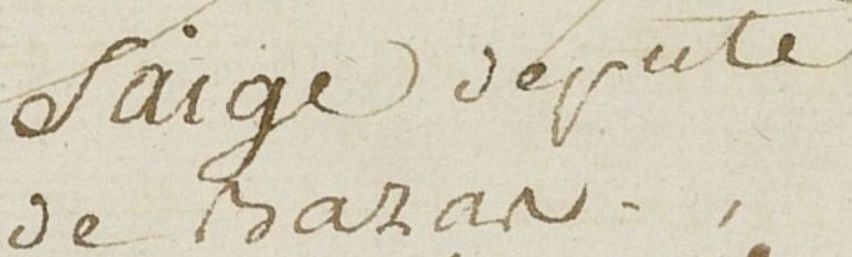
Signature of: joseph saige